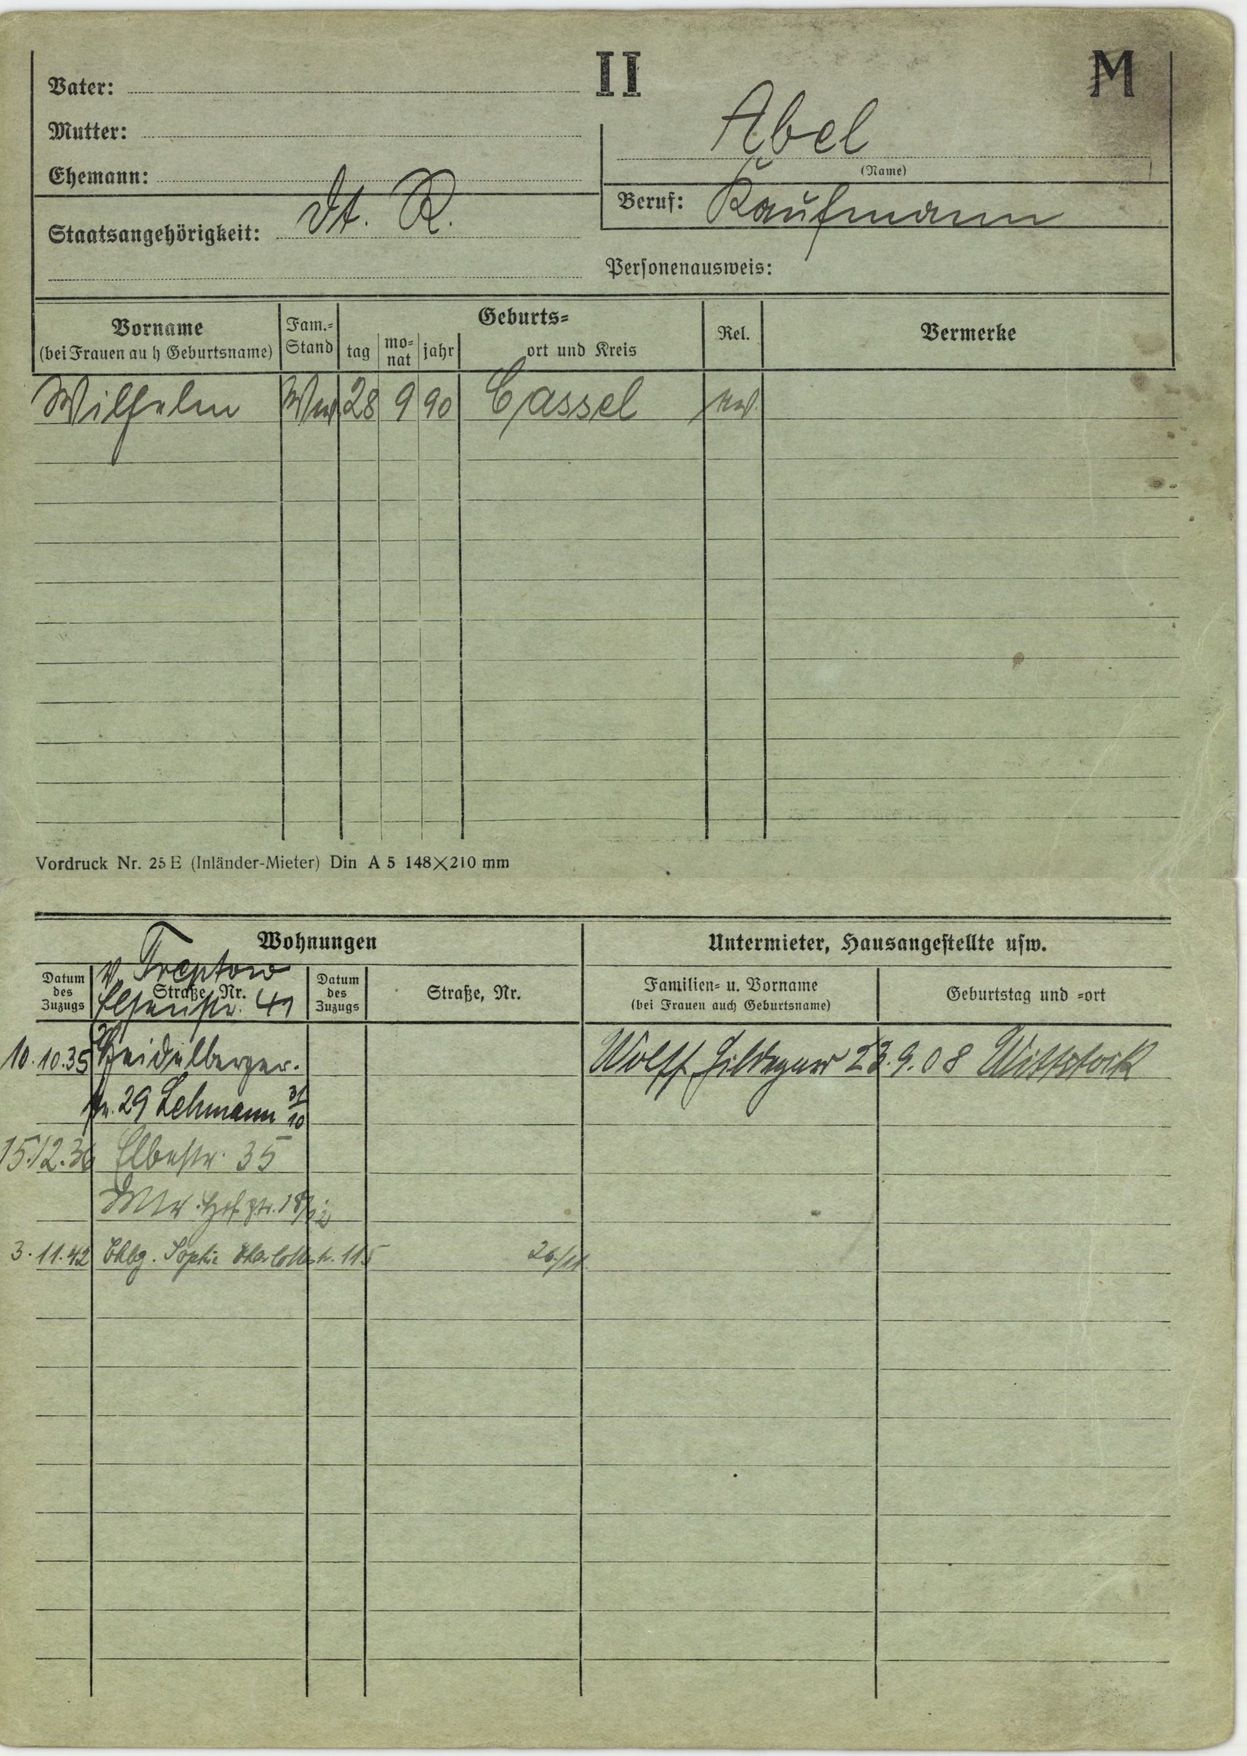
Abel